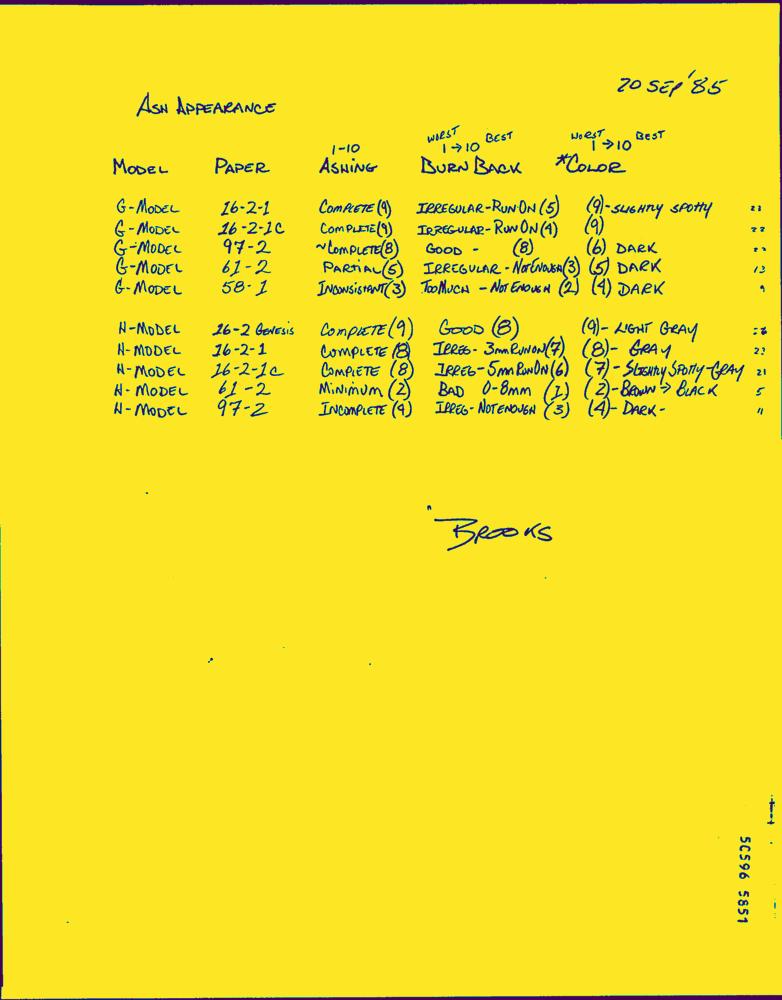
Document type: Hand-Written